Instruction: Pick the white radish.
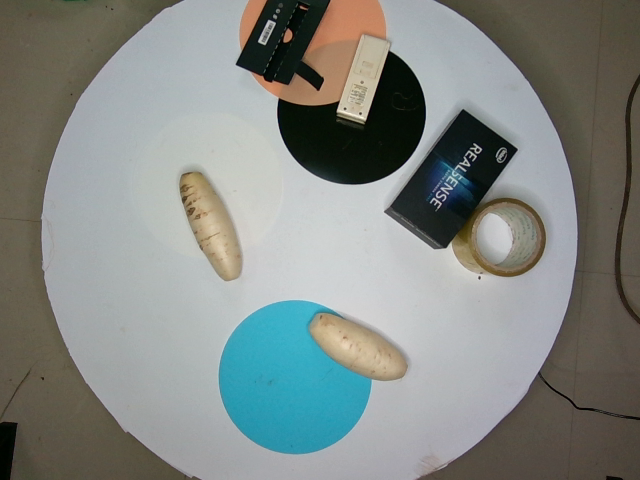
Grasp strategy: vertical